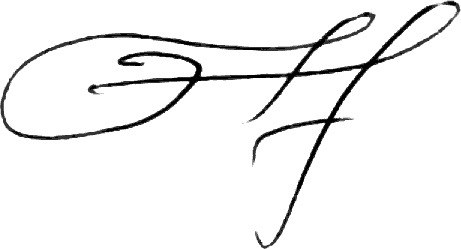
Signature of: yevhen nyshchuk